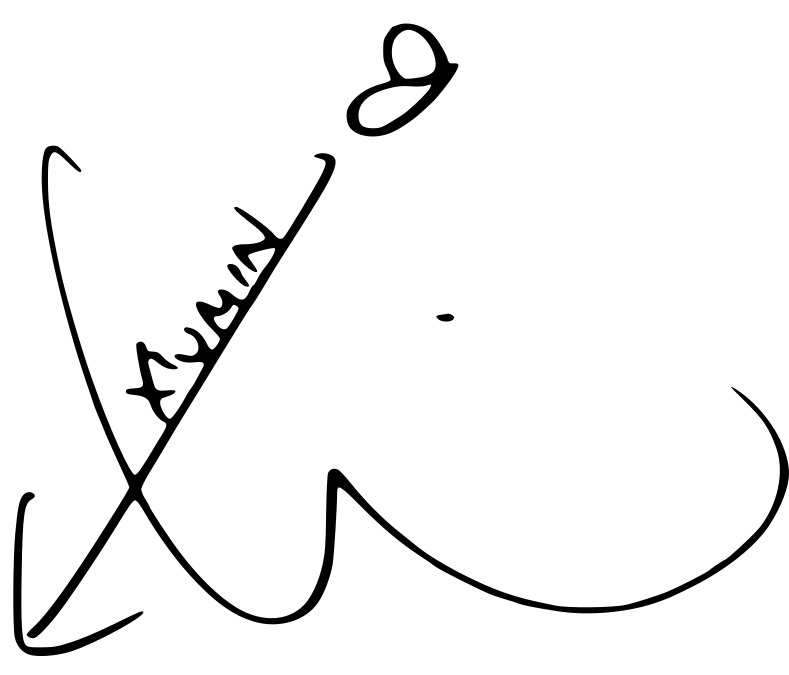
Signature of: xiumin